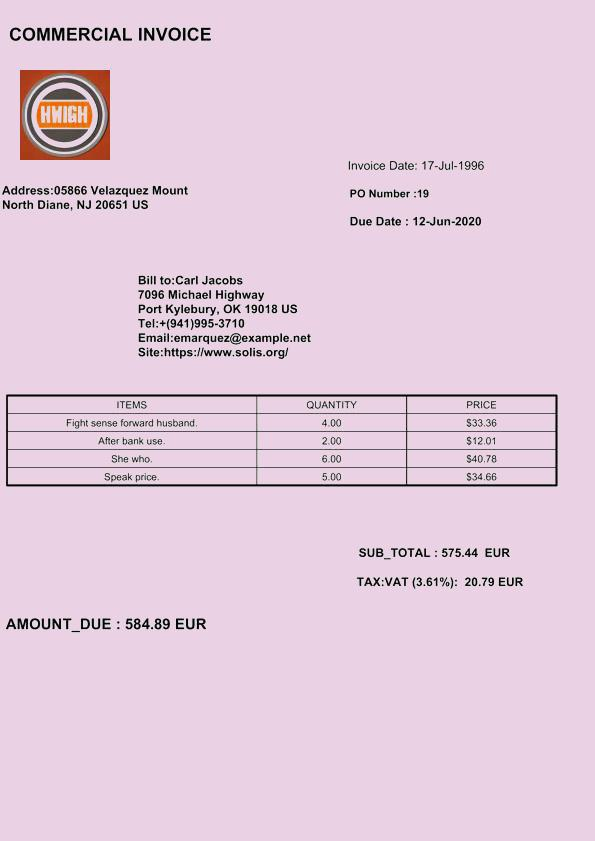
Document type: Invoice